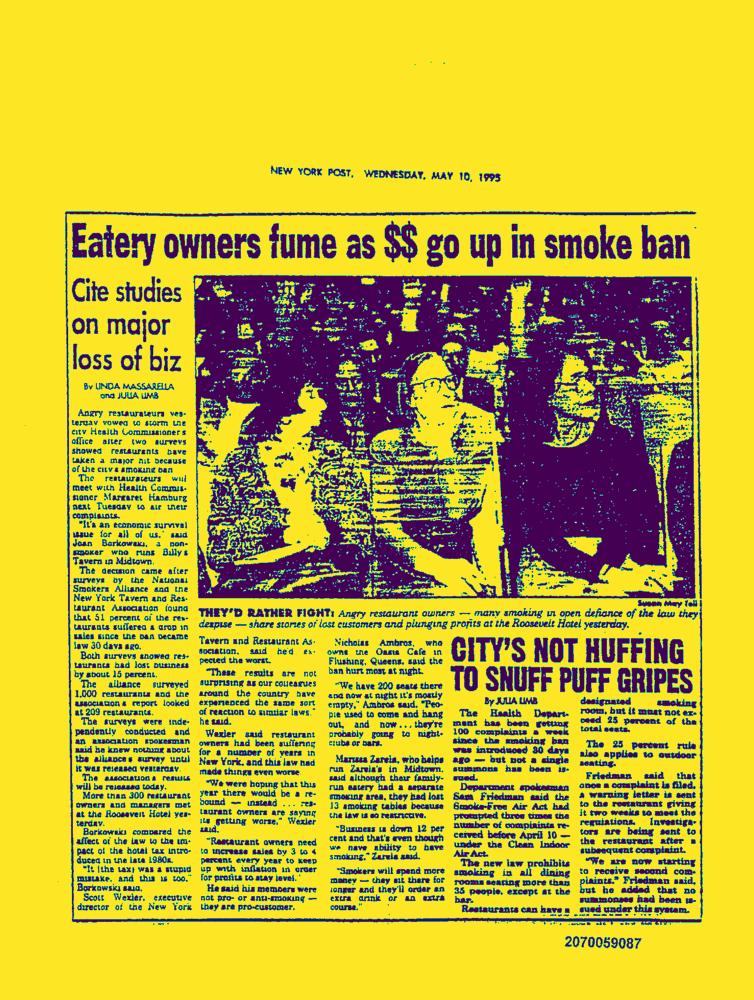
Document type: News-Article